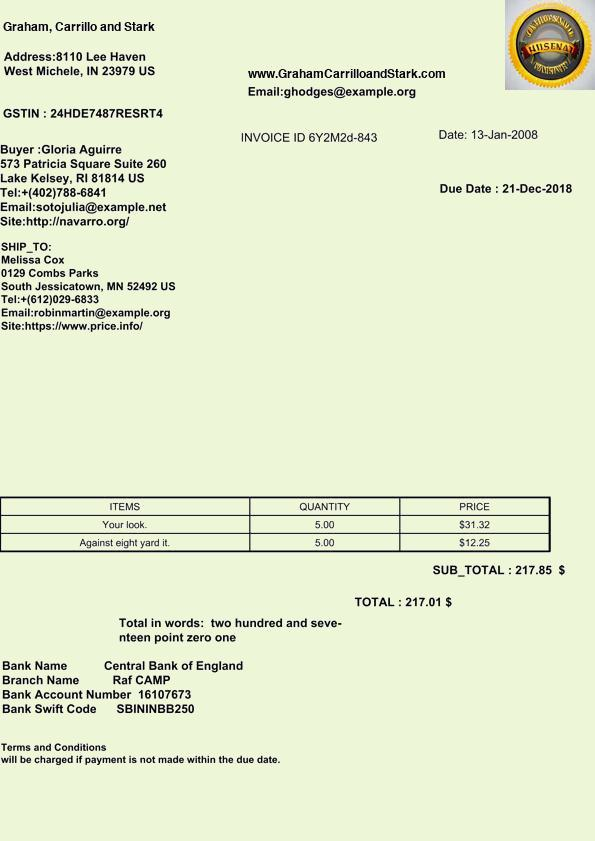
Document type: Invoice